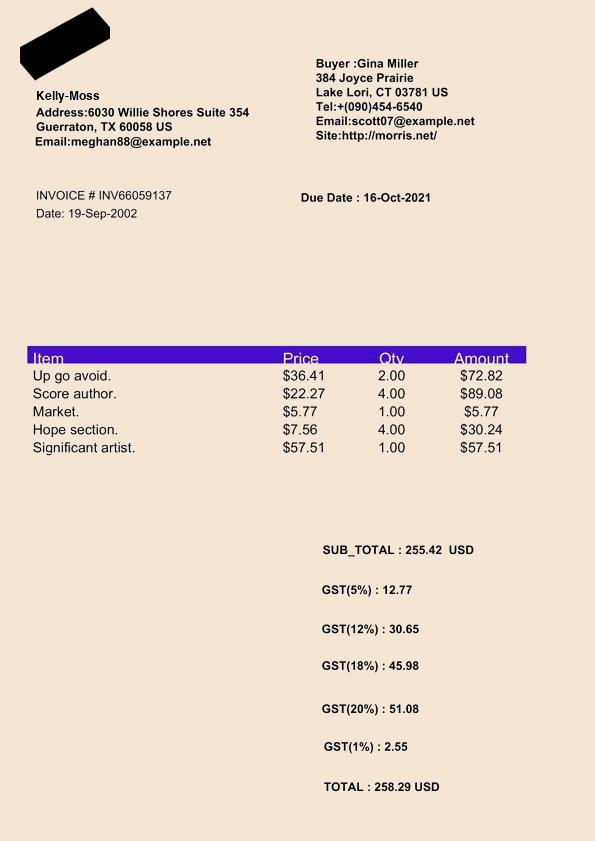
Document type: Invoice